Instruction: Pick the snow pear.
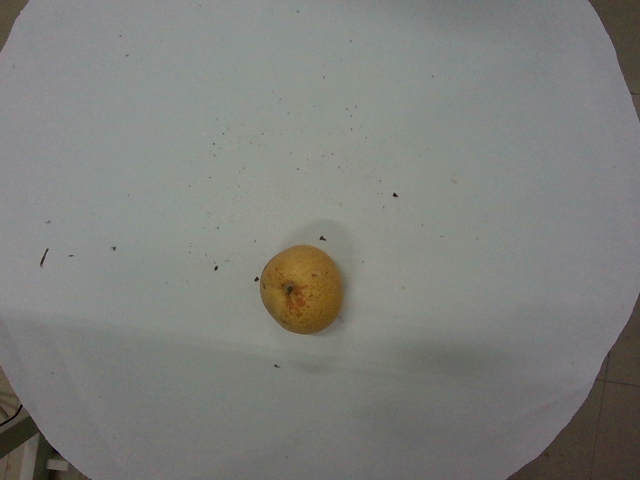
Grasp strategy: vertical